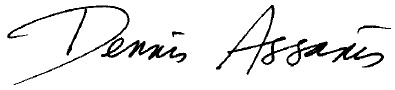
Signature of: dennis assanis